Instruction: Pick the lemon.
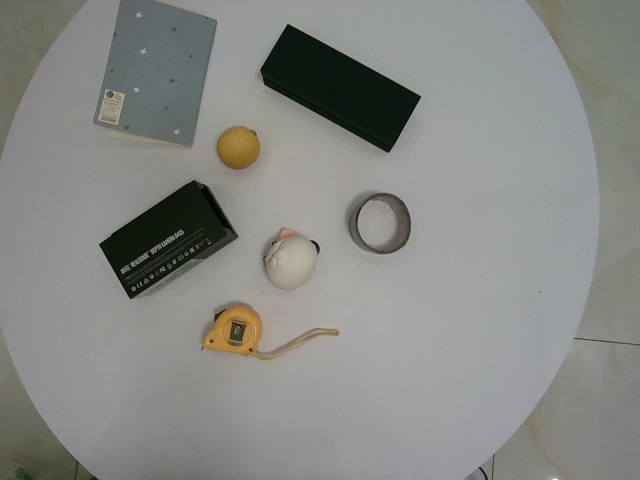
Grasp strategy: vertical